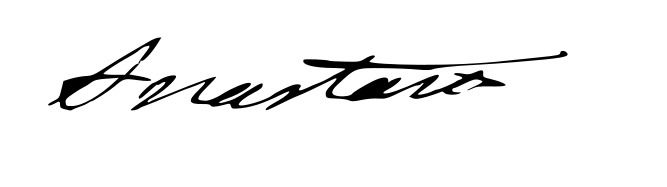
Signature of: anatasia semyonovna khlyustina